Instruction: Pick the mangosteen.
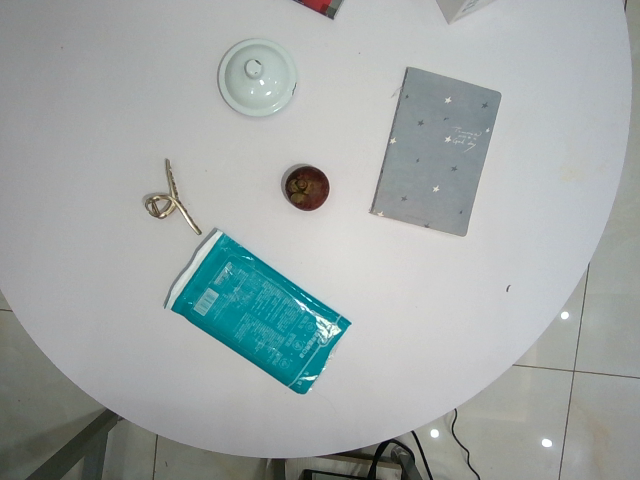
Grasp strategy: vertical